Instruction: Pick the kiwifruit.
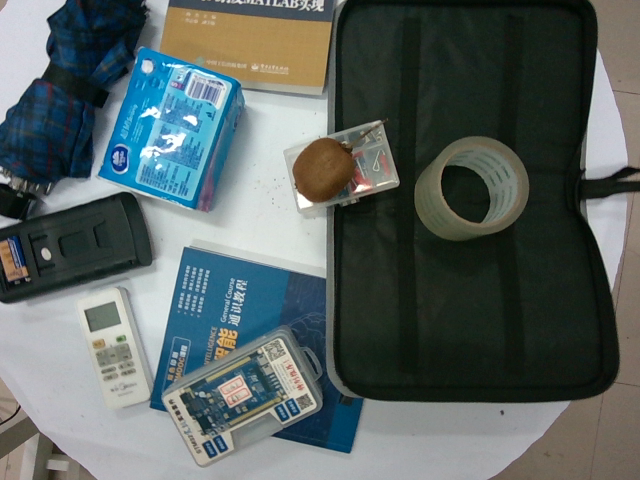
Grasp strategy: vertical